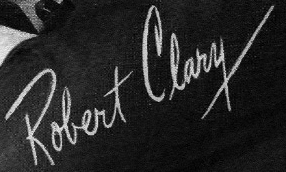
Signature of: robert clary